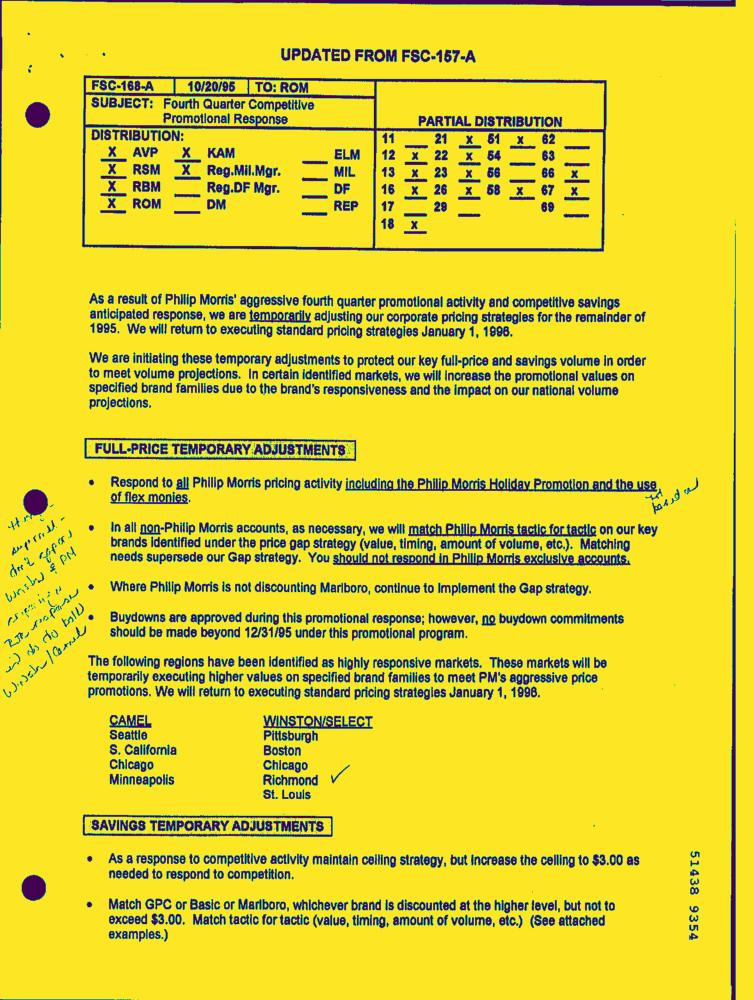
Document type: Letter-Doc